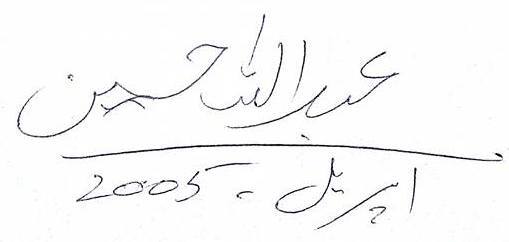
Signature of: abdullah hussain